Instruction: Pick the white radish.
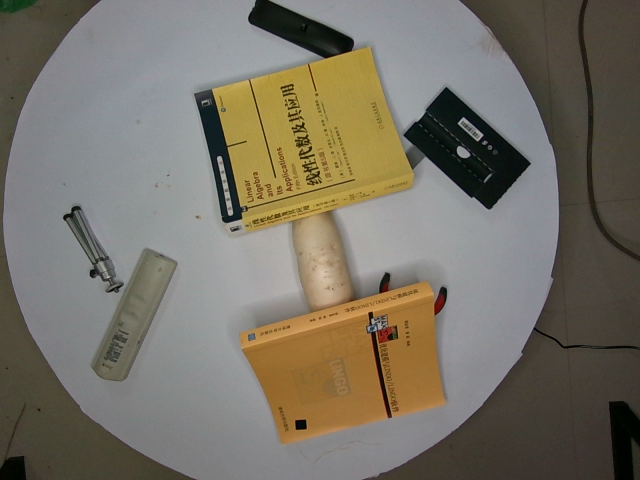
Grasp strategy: vertical